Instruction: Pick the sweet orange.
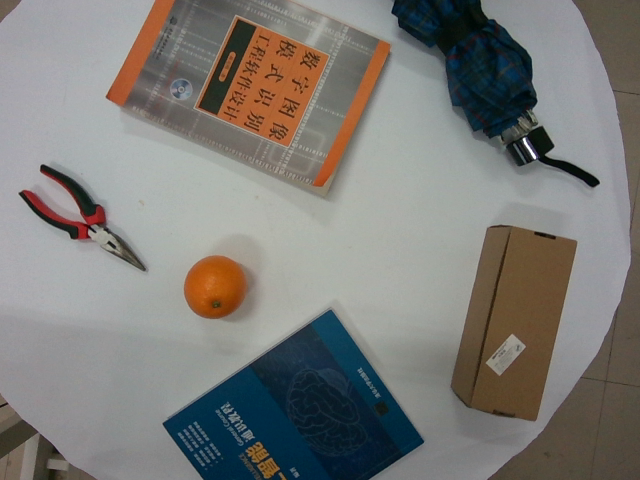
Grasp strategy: vertical